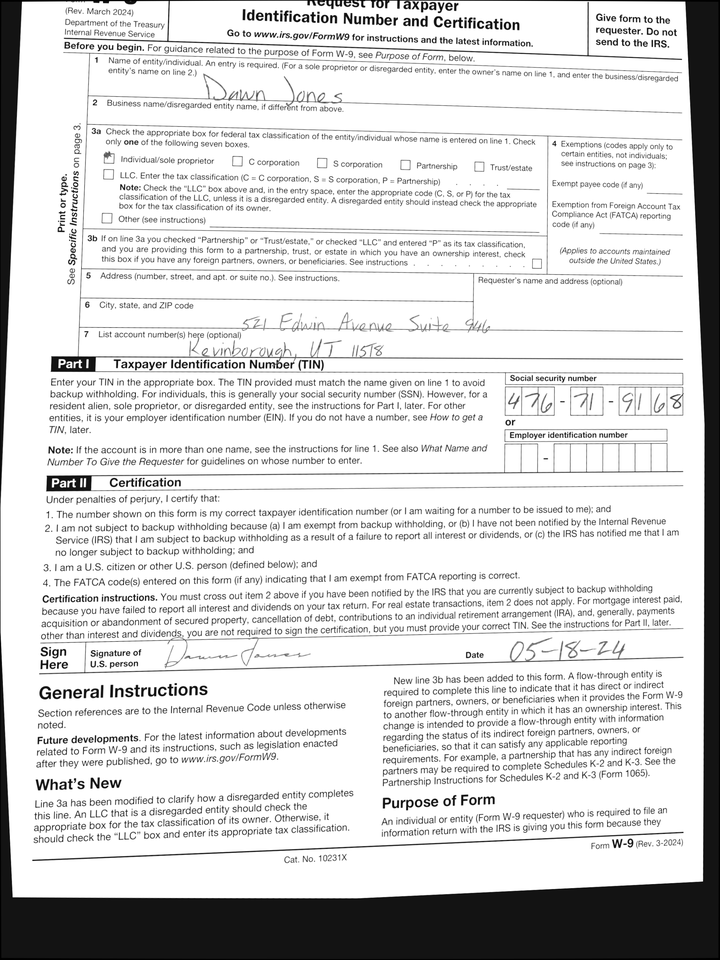
adr1: 521 Edwin Avenue Suite 946
adr2: Kevinborough, UT 11518
cbx: yes
ssn: 476719168
enm: Dawn Jones
sdt: 05-18-24